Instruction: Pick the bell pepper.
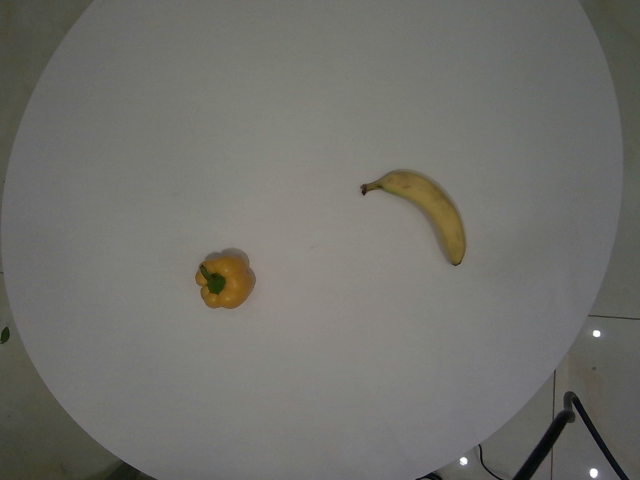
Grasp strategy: vertical